Question: What type of tax is indicated in the document, personal property or real estate?
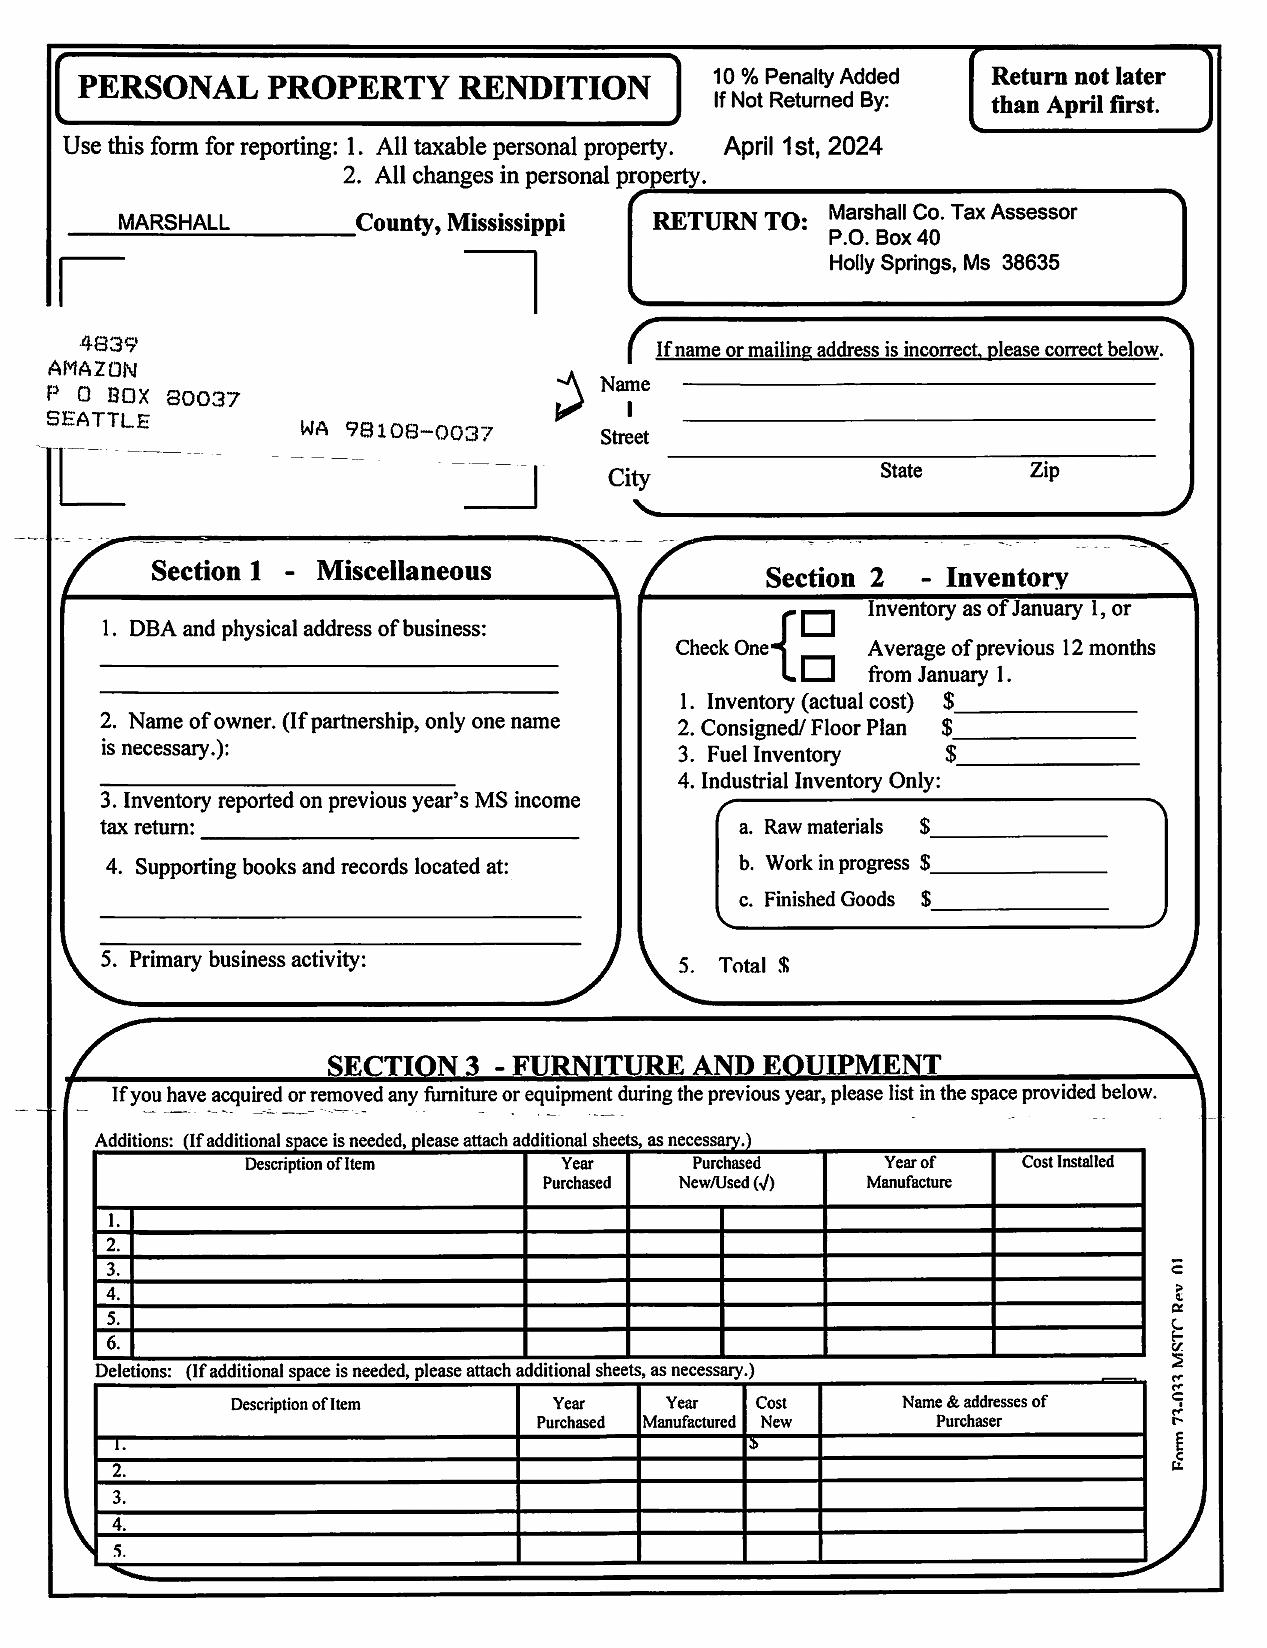
Answer: "Personal Property"